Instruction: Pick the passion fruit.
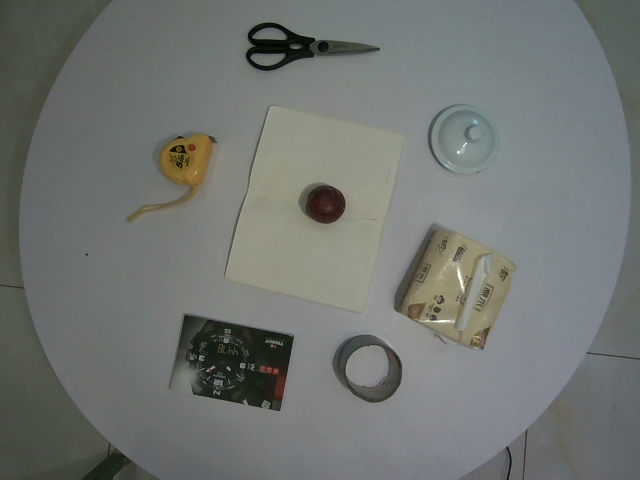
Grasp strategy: vertical